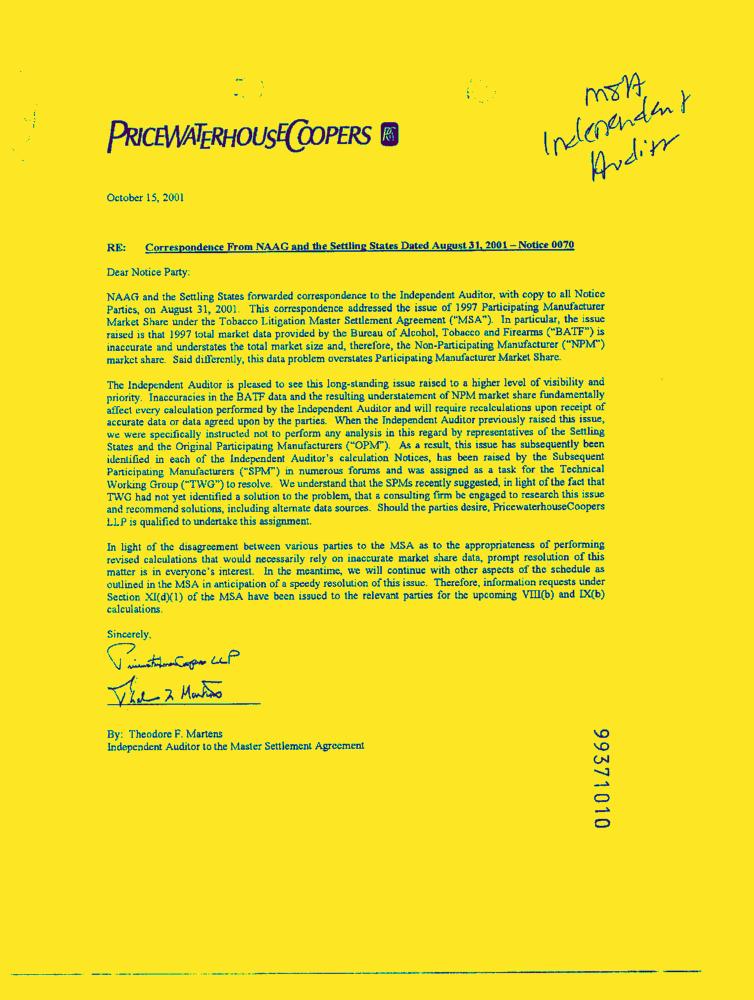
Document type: Letter-Doc